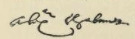
Signature of: alexander chalmers